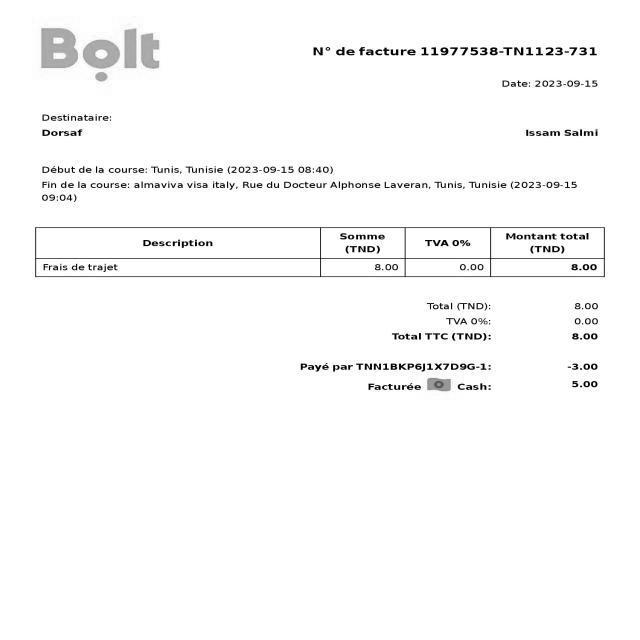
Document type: Invoice